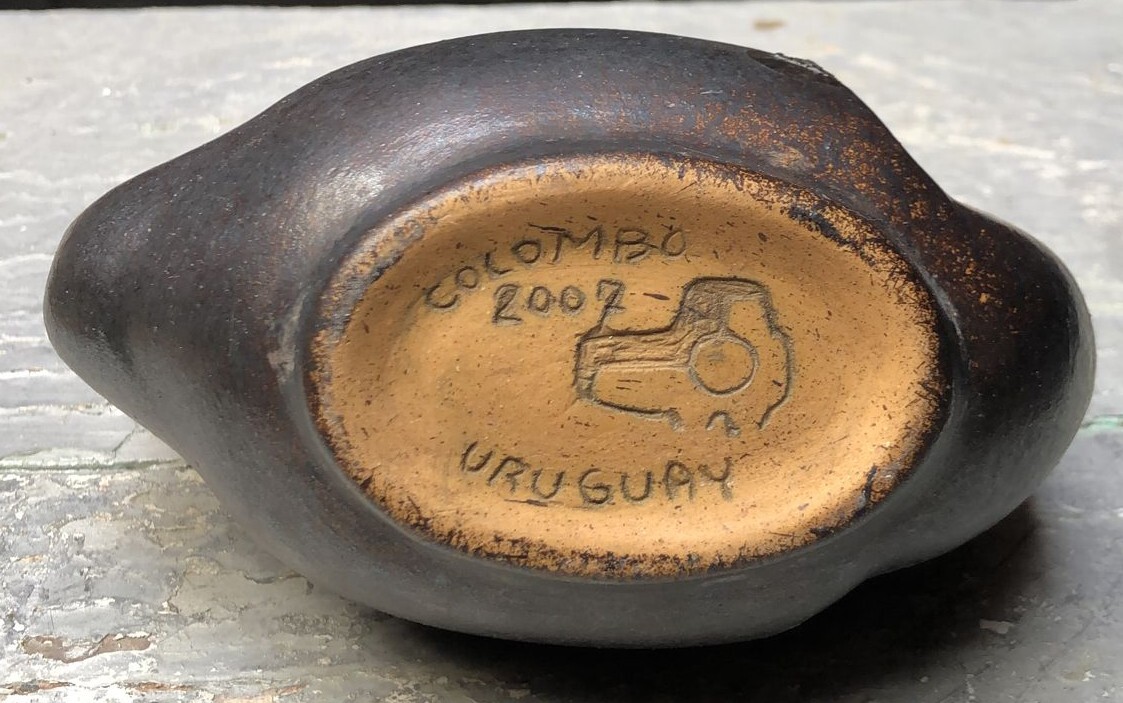
Signature of: alvar colombo